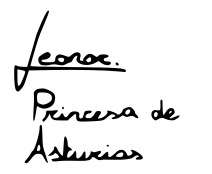
Signature of: leonor princess of asturias